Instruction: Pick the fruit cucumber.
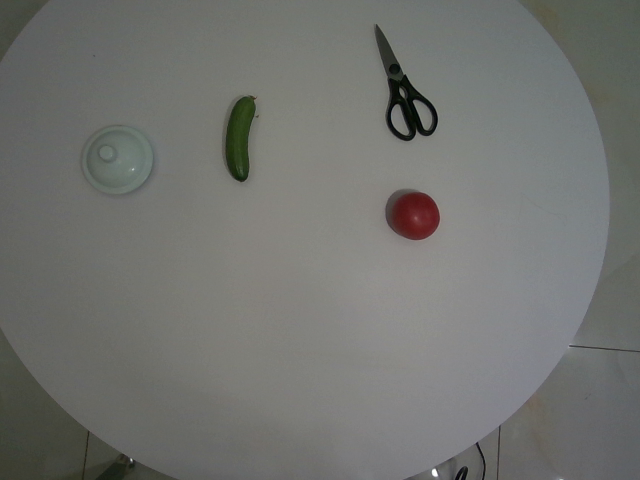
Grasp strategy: vertical